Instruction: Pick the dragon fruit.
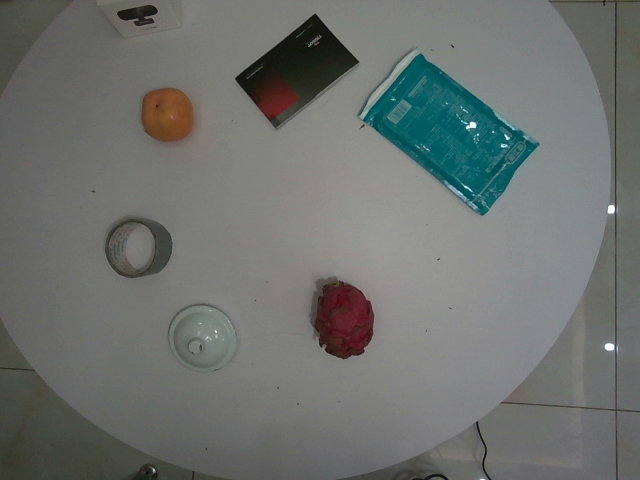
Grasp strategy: vertical